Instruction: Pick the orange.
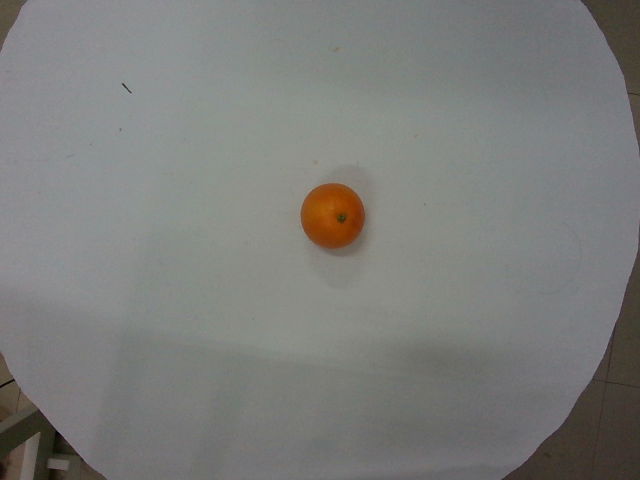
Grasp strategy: vertical